Question: What is the suspected problem?
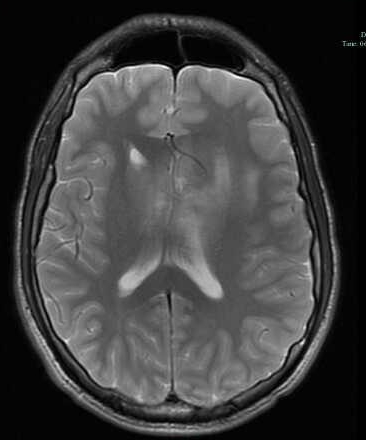
Answer: The findings suggest Large homogeneously enhancing lesion based in the dura of the falx, and pressing on the anterior cerebral hemisphere.  There is rightward mass effect on the falx as well as inferior displacement of the body of the corpus callosum with partial effacement of the third ventricle.  The mass looks extraaxial, but has intraaxial vasogengenic edema in frontal lobes surrounding the mass.. Axial MR T2. The patient might have a history of 21 y.o. man with a new onset seizure and severe headaches..